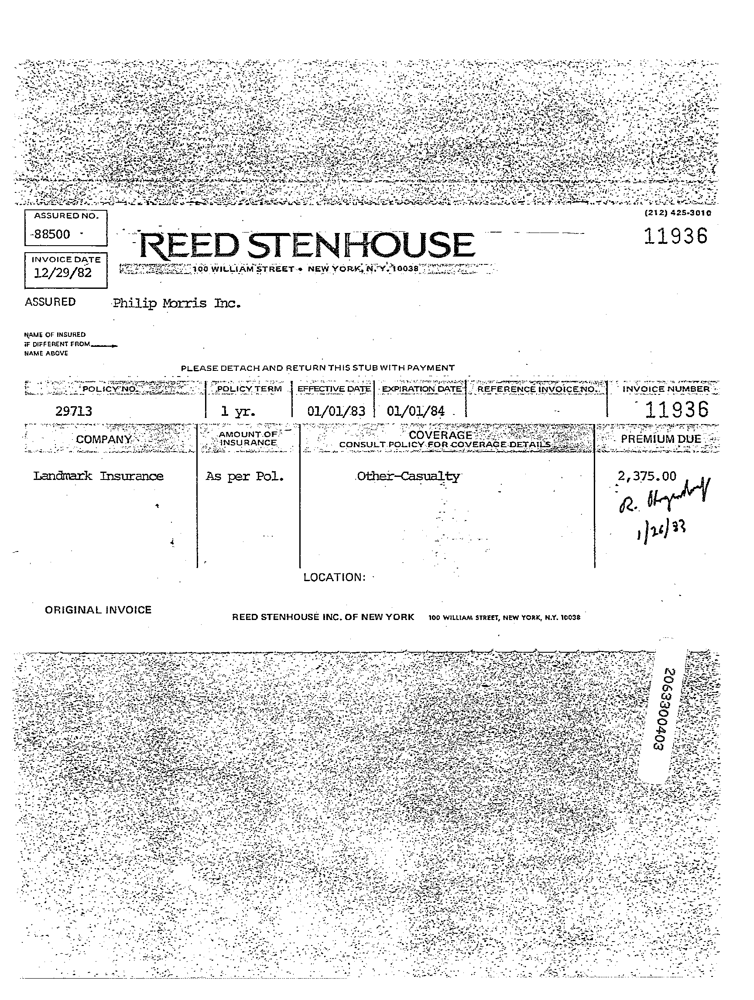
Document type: Invoice